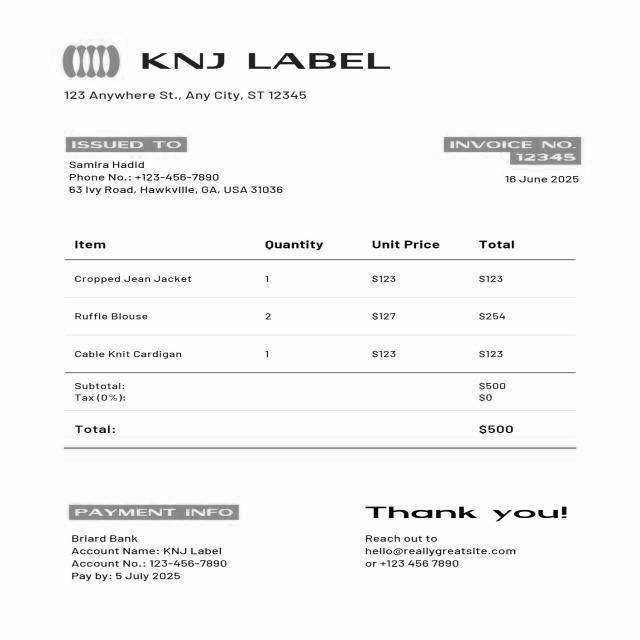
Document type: Invoice